Question: What appears to be the issue?
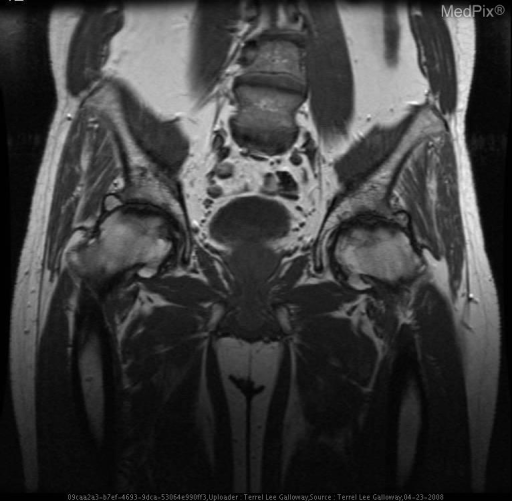
Answer: The findings suggest Frontal and frog leg films of both hip joints revealed extensive degenerative changes on the bilateral femoral heads and acetabula. Acetabula demonstrate sclerosis and associated osteophyte and subchondral cyst formation. The bilateral femoral heads demonstrate extensive osteoarthritic changes with sclerosis, cyst formation, bilateral ring osteophytes and some mild flattening of the femoral heads.

Coronal T1 and T2 MRI: T1 and T2 MRI revealed extensive degenerative changes on the bilateral femoral heads and acetabula. There is high signal intensity degenerative edema of the femoral heads on T2. Superior acetabula demonstrate low signal intensity on T1 and associated osteophyte and subchondral cyst formation. The bilateral femoral heads demonstrate extensive osteoarthritic changes with sclerosis, cyst formation, bilateral ring osteophytes and some mild flattening of the femoral heads. There are small areas of abnormal signal to suggest avascular necrosis.. Coronal T1 MRI. The patient might have a history of Patient is a 49 year old African American male with a history of sarcoidosis, sinusitis with intermittent steroid treatment that presents with several years of bilateral hip pain..